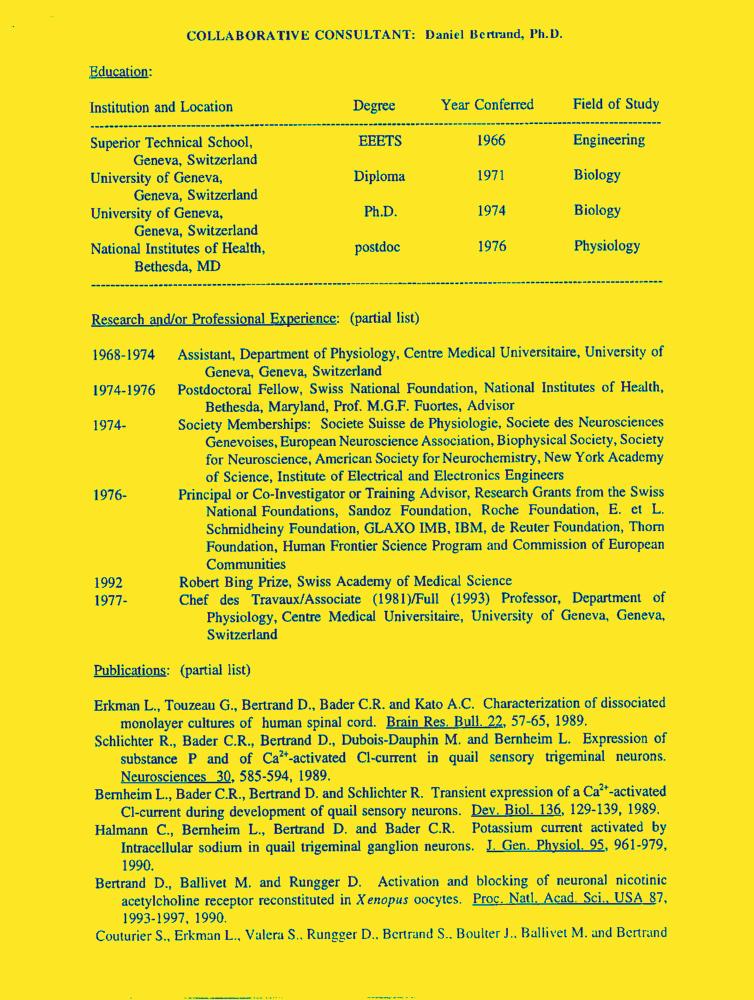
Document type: Resume-Doc